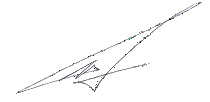
Signature of: igor girkin